Patient: Female, age 26
A 26-year-old female was referred to our hospital in June 2014 with a complaint of dull pain in the right knee for six months. Physical examination showed tenderness in the proximal right tibia. Radiography and computed tomography (CT) revealed eccentric, well-defined osteolytic destruction in the proximal metaphysis of the right tibia, suggesting the imaging diagnosis of GCTB (Campanacci grade II) (Figure 1A-D). Chest CT scan (Figure 2A) and single-photon emission CT (Figure 1E) did not reveal any metastatic lesions.An open biopsy from a lateral incision was performed thereafter, and pathological results showed multinucleated osteoclast giant cells with a large number of nuclei scattered among mononuclear tumor cells, which confirmed the diagnosis of a benign GCTB (Figure 3A). Subsequently, the patient underwent intralesional curettage following the biopsy tract. Utilizing high-speed drilling and ethyl alcohol, 1 cm of spongy bone and 1 mm of cortical bone were removed. The remaining cavity was then packed with cement (Figure 4A and B). After the procedures, immobilization was recommended to prevent pathological fracture. However, nine months later, a palpable mass was detected in the right popliteal fossa. Radiography, CT, and magnetic resonance imaging revealed local cortical bone destruction with soft tissue extension (Figure 4C-F) which indicated Campanacci grade III. Chest CT showed no evidence of metastases. Because of the extensive recurrence and stage III rating, the patient underwent wide resection of the lesion with prosthetic reconstruction. Postoperative pathologic features and presence of multinucleated giant cells were detected by immunohistochemical (IHC) staining with a monoclonal antibody against CD68 (PG-M1) and were similar to that of the pre-surgical specimens, revealing the recurrence of GCTB without malignant transformation (Figure 3B and C). The IHC staining also identified tumor cells positive for VEGFR-2 (Figure 3D). The patient was regularly followed-up every three months in our orthopedic clinic.
Two years after the latest surgery, the patient presented to our clinic with a complaint of hemoptysis. The lung CT scans were evaluated by experienced musculoskeletal surgeons and radiologists who verified more than 100 pulmonary nodules in both lungs (Figure 2B). Although biopsy of the lung mass was not performed owing to the refusal of the patient, the imaging diagnosis of metastatic GCTB was considered based on the presence of multiple lesions. Meanwhile, lung cancer was excluded because the level of serum cytokeratin fragment antigen 21-1, a sensitive tumor marker of lung cancer, was negative.
Since both biopsy and resection are traumatic operations with risks and complications, and the multiple metastases could not be completely removed by surgery or benefit from it. On the other hand, our patient could not tolerate chemotherapy because of an Eastern Cooperative Oncology Group performance status score of 3. Therefore, the patient chose subcutaneous denosumab administration, which was initiated at a dose of 120 mg every 28 days, with additional doses on days 8 and 15 of the first month. The patient was also supplemented with calcium and vitamin D. However, after four months of denosumab therapy, the symptoms of hemoptysis became more severe. The lung CT scan showed the metastatic nodules had increased in size and number, indicating progression of disease (Figure 2C). After multiple interdisciplinary team discussions, and in view of the high-level VEGFR-2 expression and rapidly progression, the patient was tentatively administered the TKI apatinib in combination with denosumab treatment. Denosumab was injected every month with a dose of 120 mg and apatinib was administered with an oral dosage of 500 mg daily. After three months of denosumab and apatinib treatment, the patient showed noticeable improvement of hemoptysis and visibly reduced tumor size (Figure 2D).
At a follow-up of 42 months, chest CT images showed a significant size reduction in the lung nodules. The largest one had greatly decreased in size from 12.2x8.5 cm to 3.5x1.5 cm (Figure 2E and F), and the tumor volume shrinkage rate was 95%. Moreover, the number of metastatic nodules decreased to less than 30. After initiation of apatinib therapy, a few drug-related toxicity reactions were noted, including hand-foot skin syndrome, gastrointestinal discomfort, and hypopigmentation of the hair. All adverse reactions were mild (grade 1 or 2) according to the Common Terminology Criteria for Adverse Events and were easily controlled by symptomatic treatments. The efficacy was evaluated as a significant partial response (PR) to denosumab and apatinib treatment by the Response Evaluation Criteria for Solid Tumors 1.1. The patient is under stable condition at the time of this writing.
Keywords: vegfr-2, apatinib, denosumab, giant cell tumor of bone, pulmonary metastasis
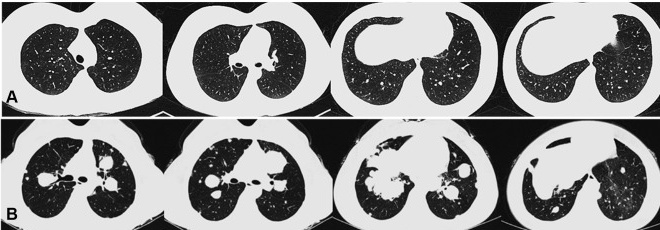
Image caption: CT of the chest. (A) Local recurrence but without pulmonary metastasis.